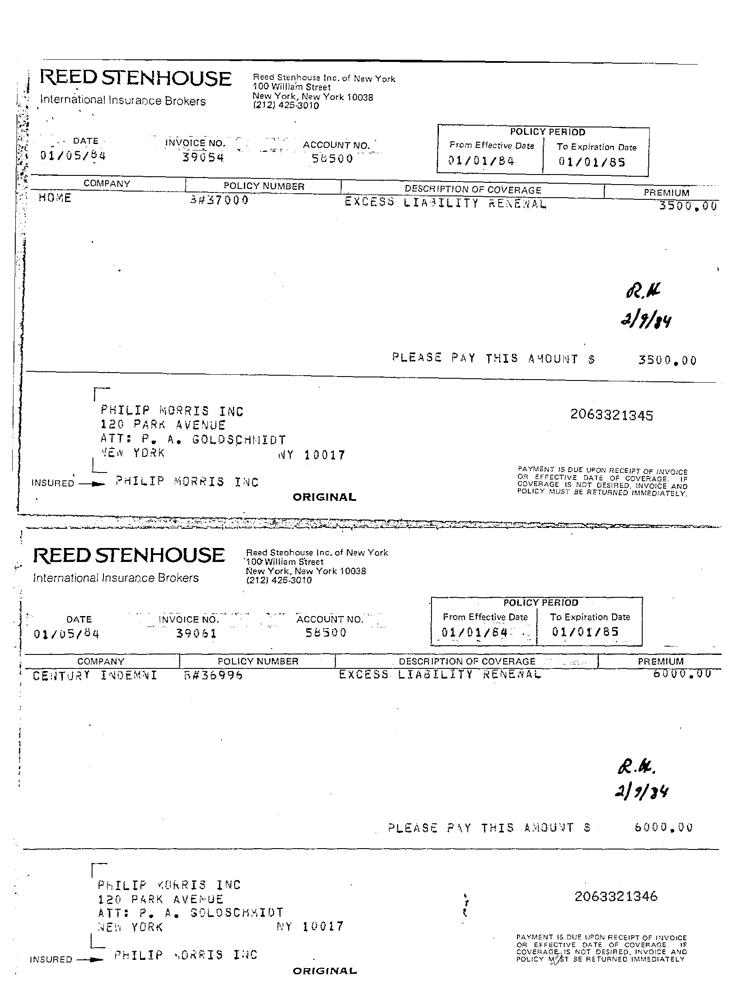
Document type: Invoice